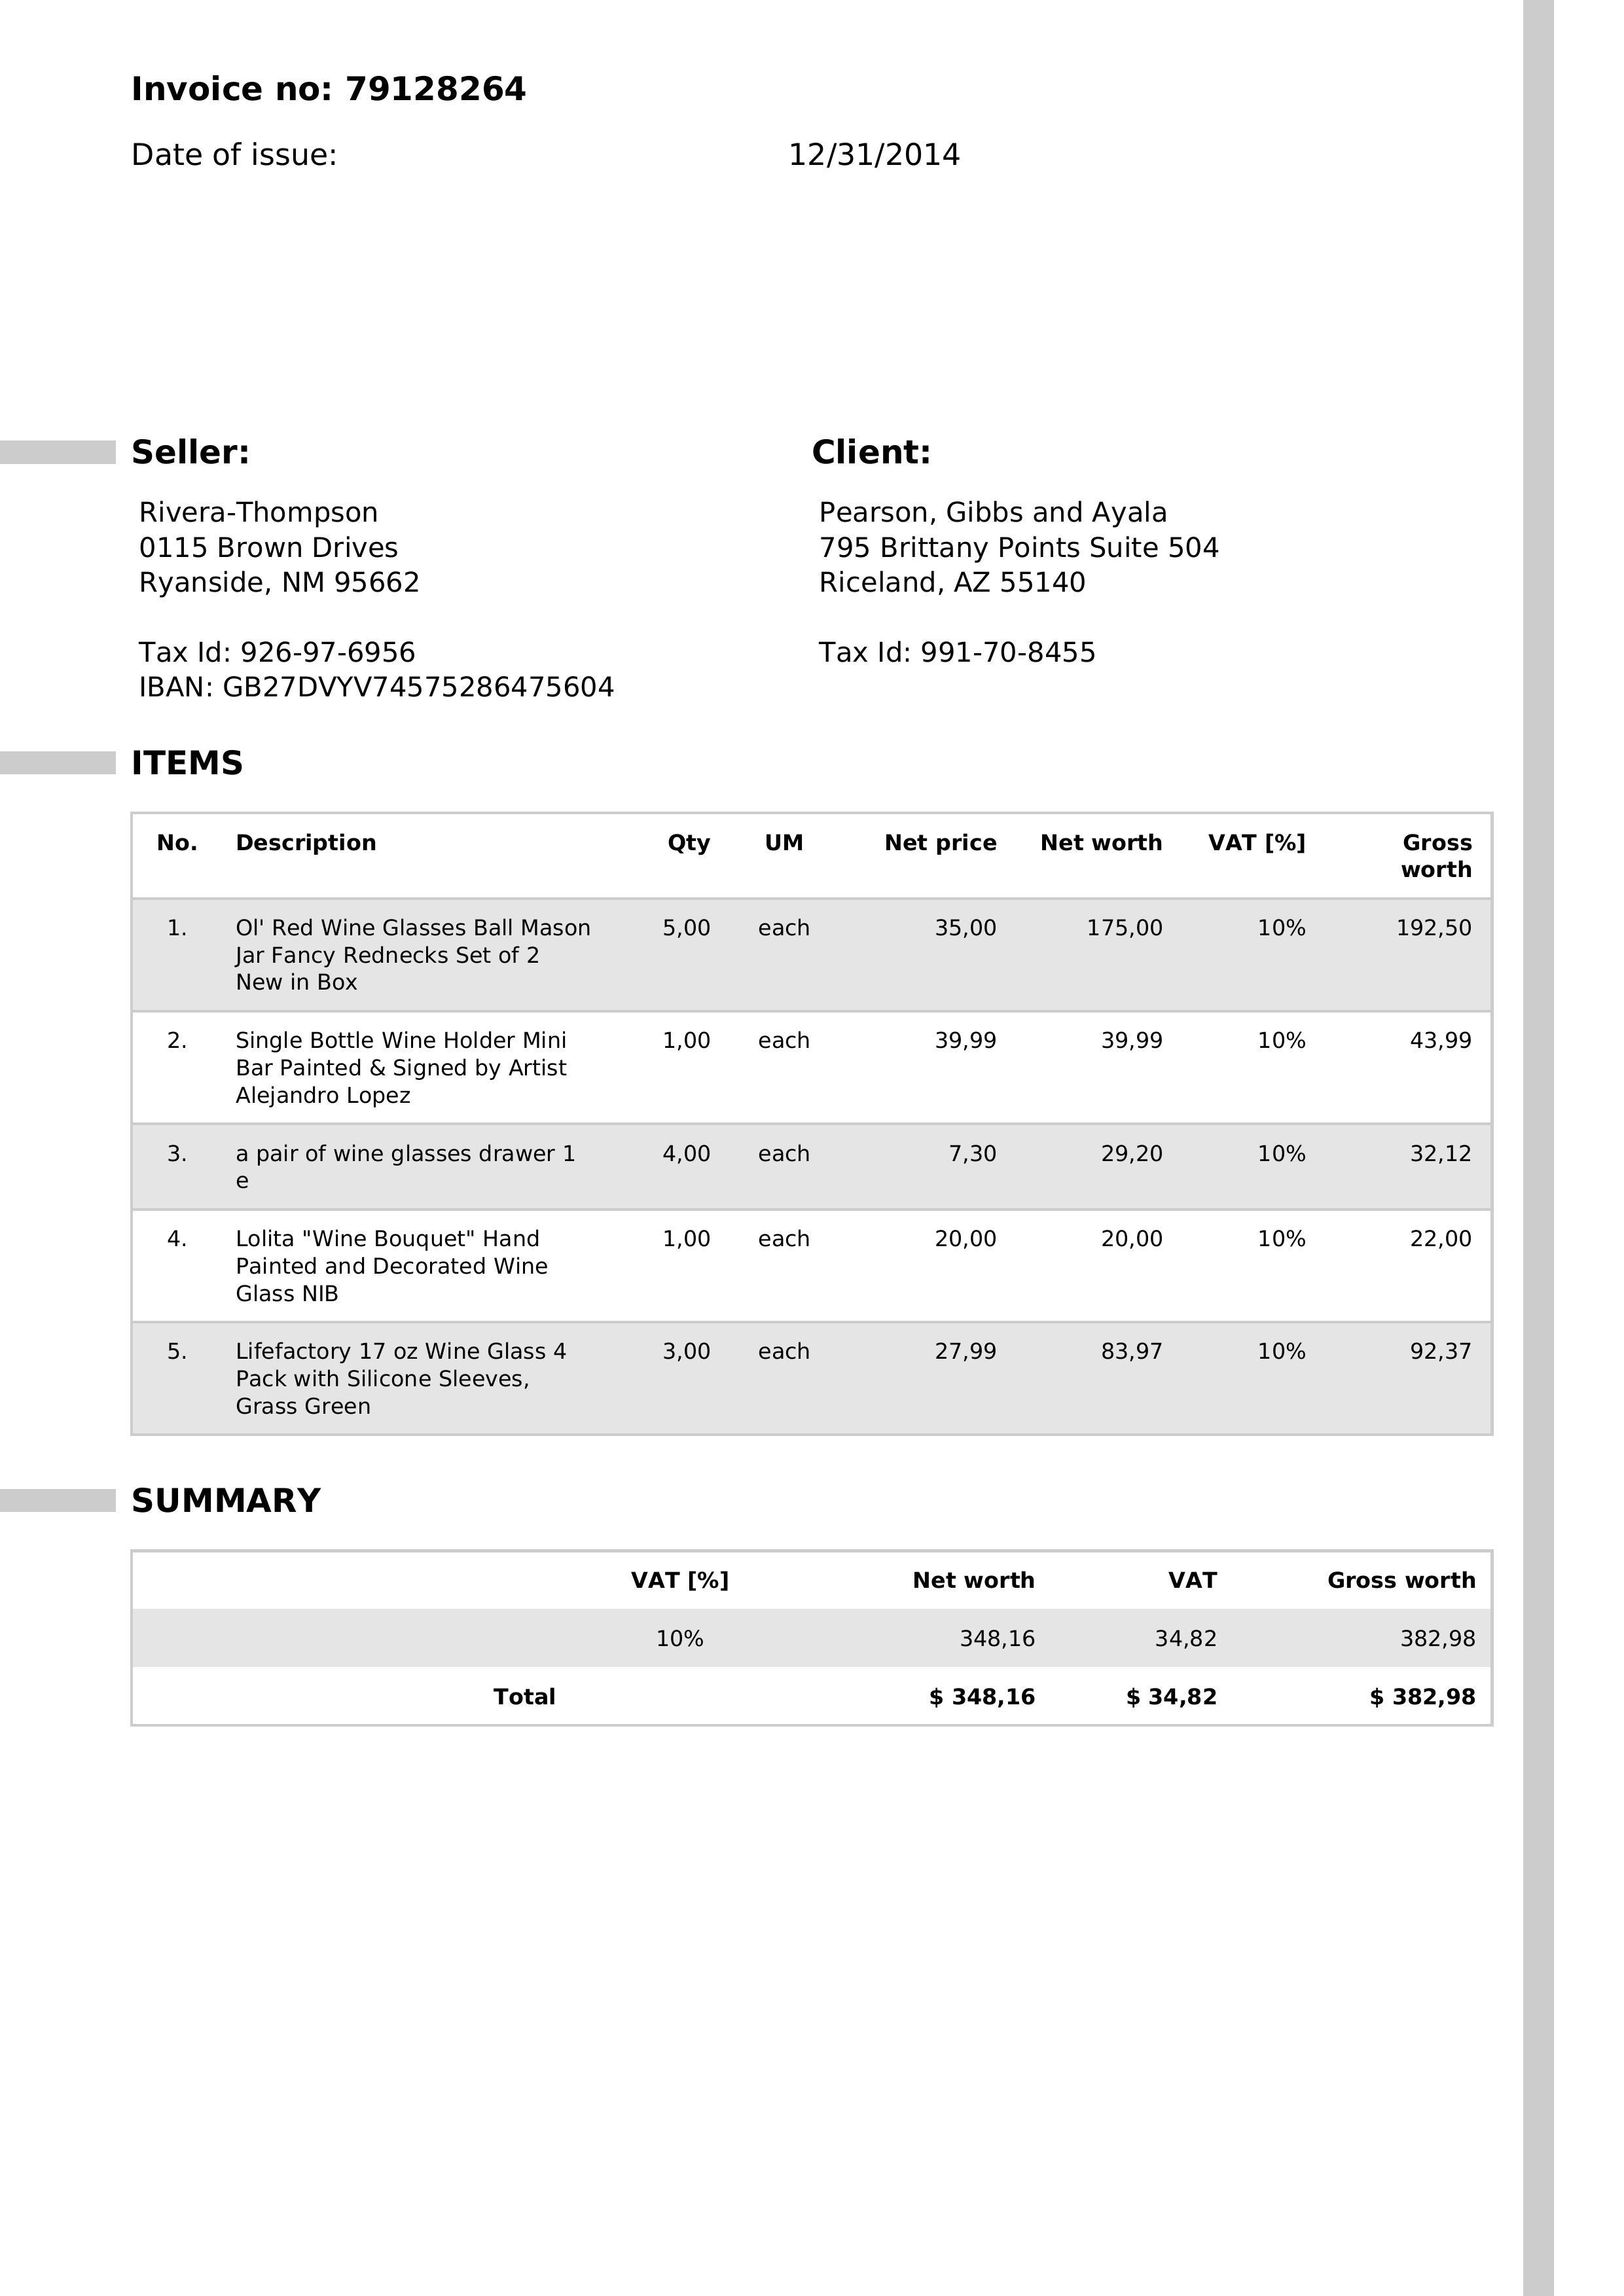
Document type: Invoice